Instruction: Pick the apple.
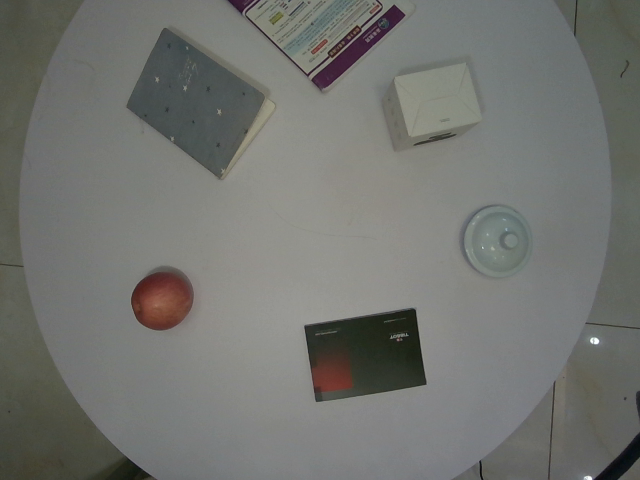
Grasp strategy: vertical